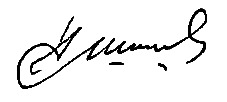
Signature of: nikolai shishkov